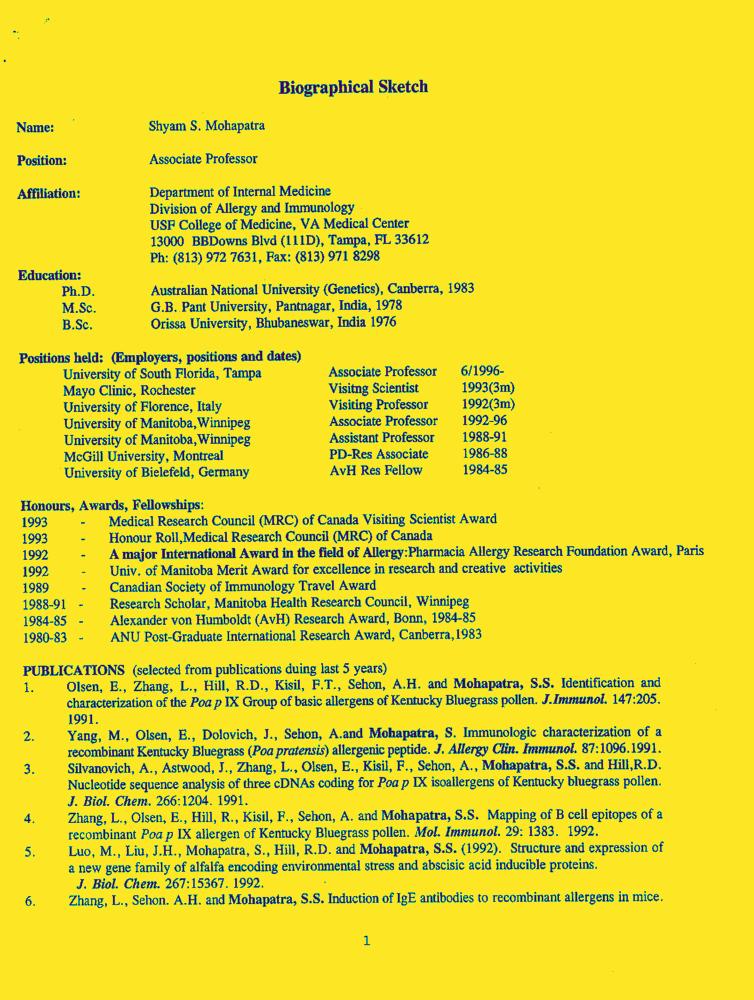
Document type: Resume-Doc